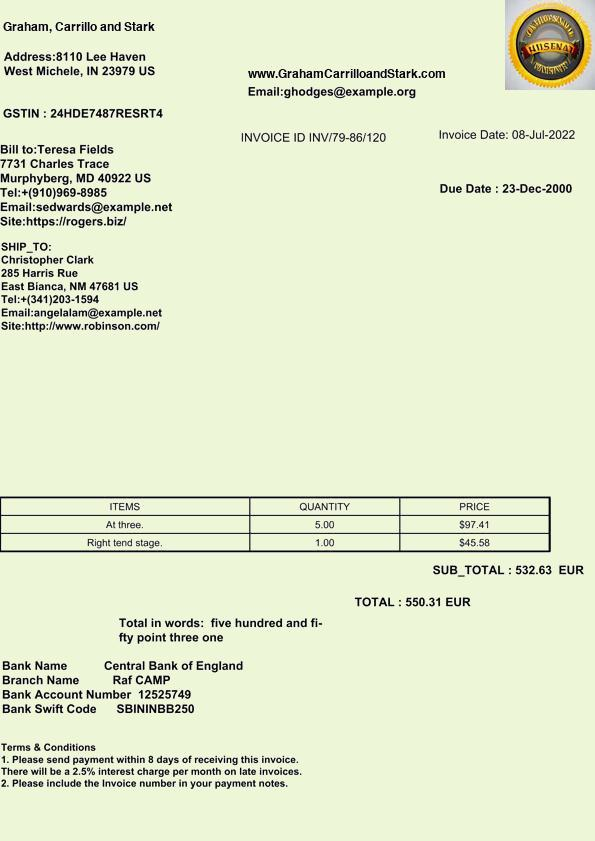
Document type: Invoice